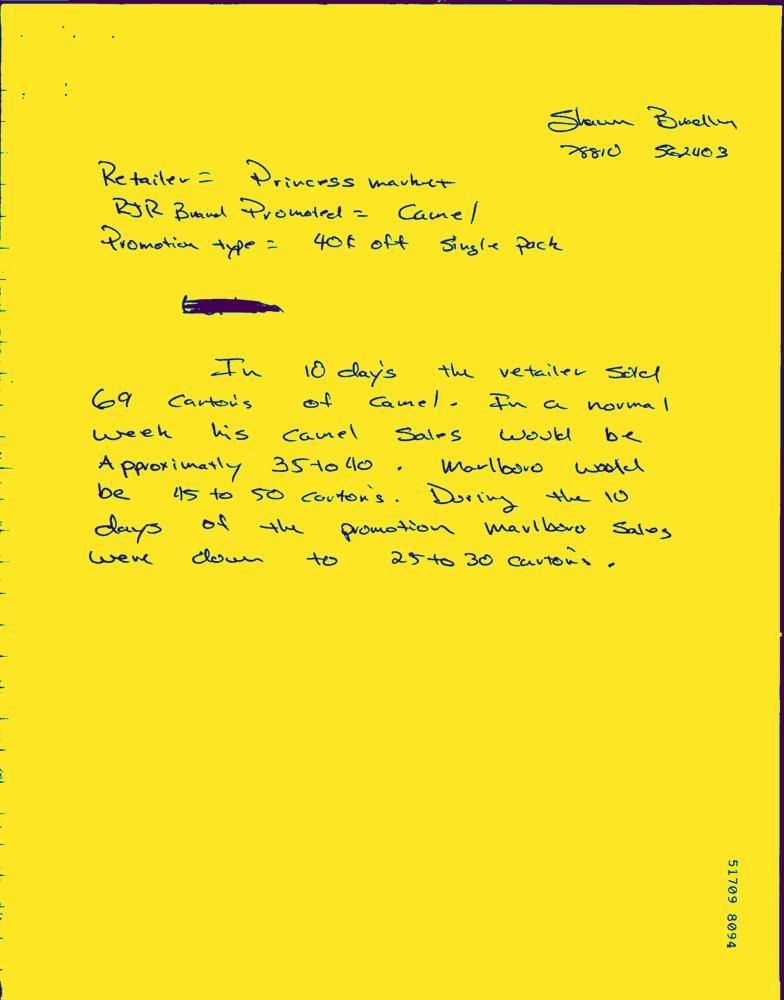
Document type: Hand-Written